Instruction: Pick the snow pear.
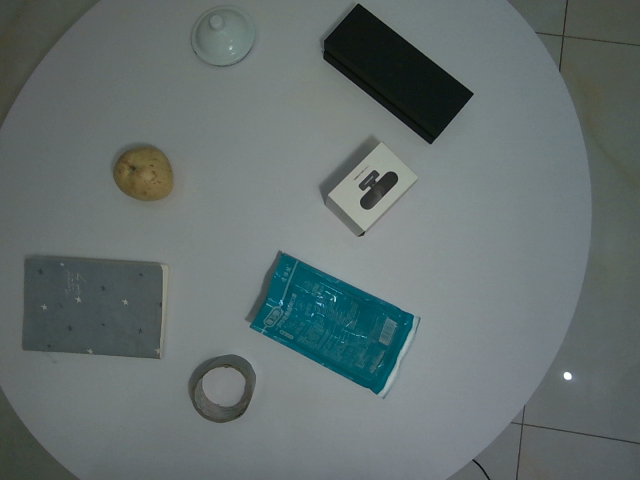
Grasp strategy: vertical